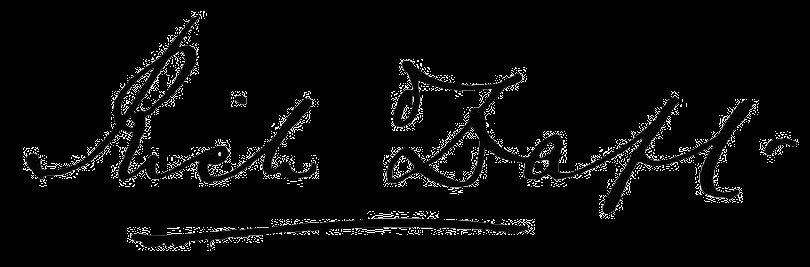
Signature of: richard daft